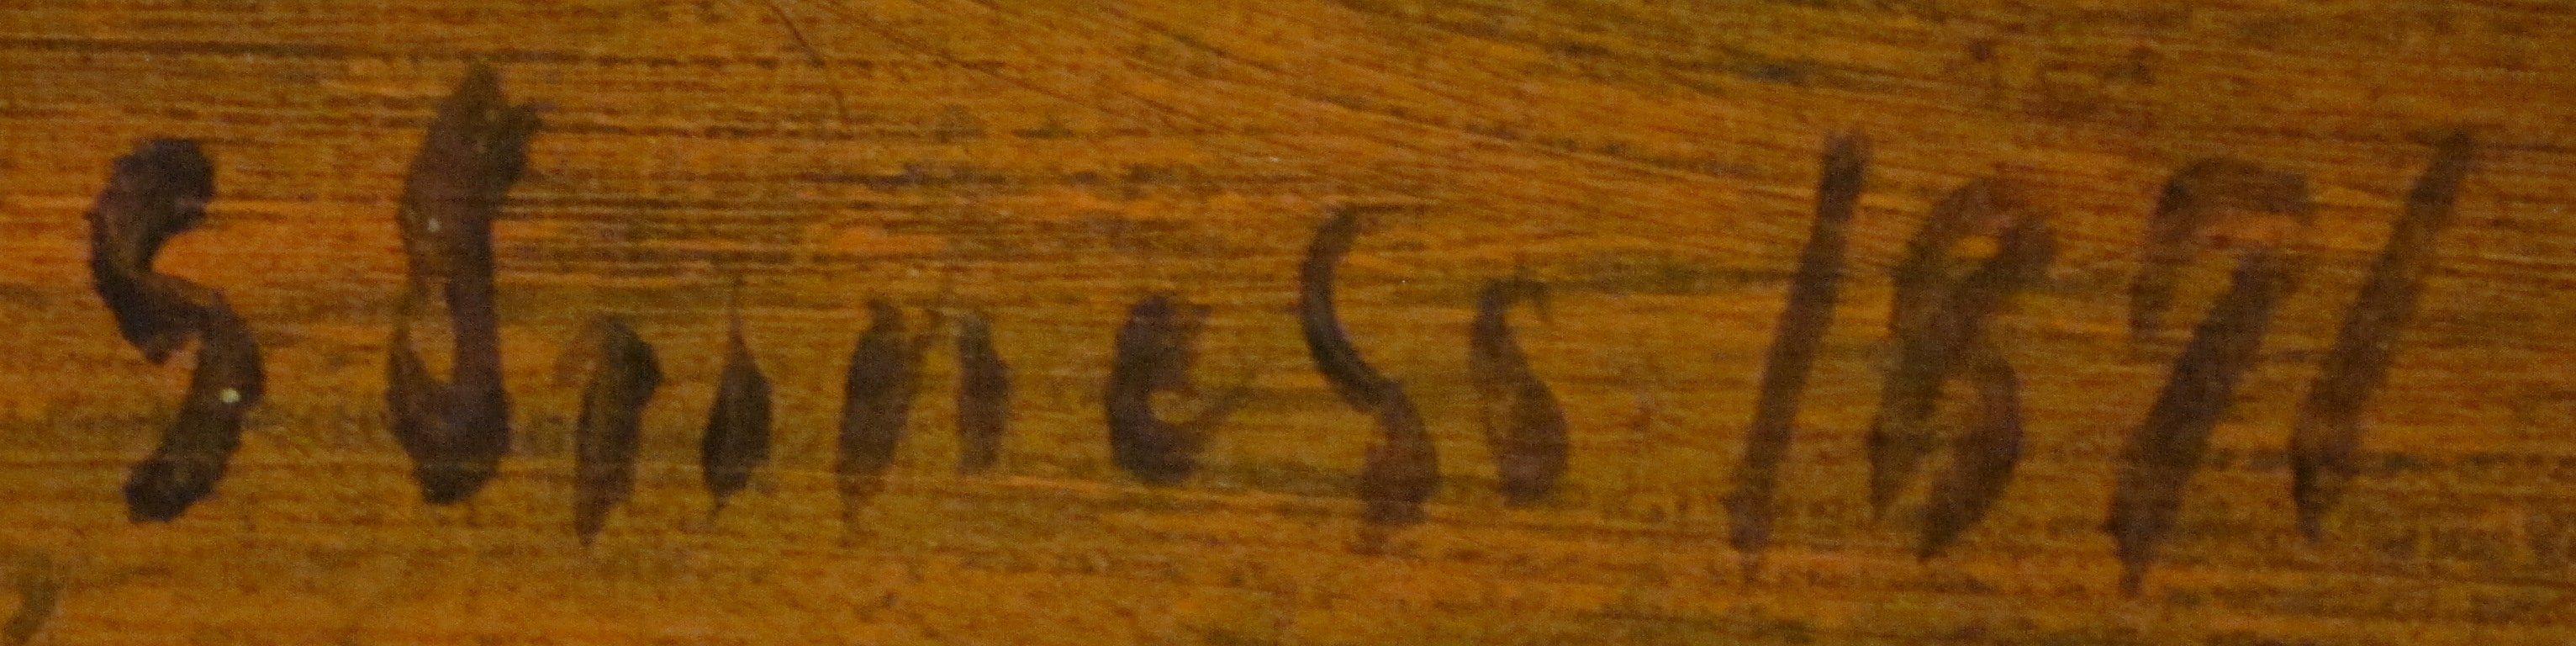
Signature of: george inness